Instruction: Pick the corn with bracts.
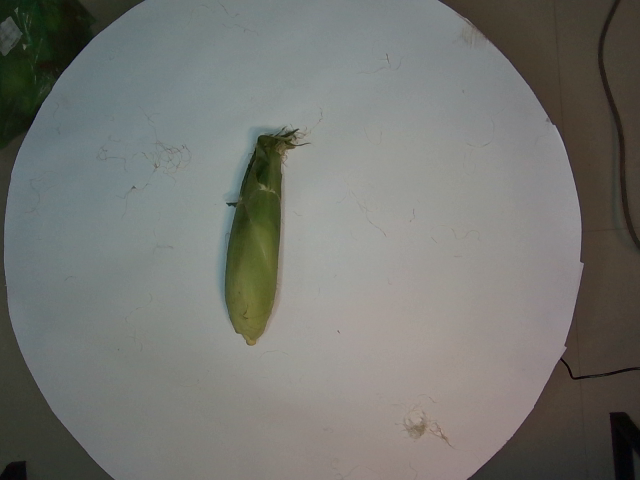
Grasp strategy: vertical